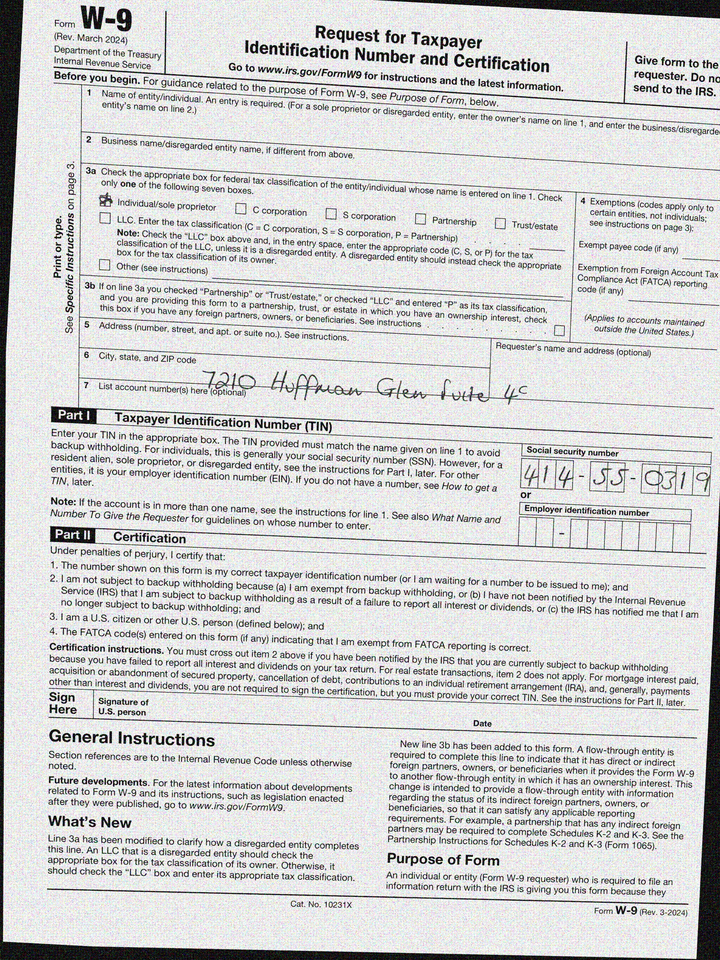
adr1: 7210 Huffman Glen Suite 496
cbx: yes
ssn: 414550319